Question: What is the filing due date as per the document?
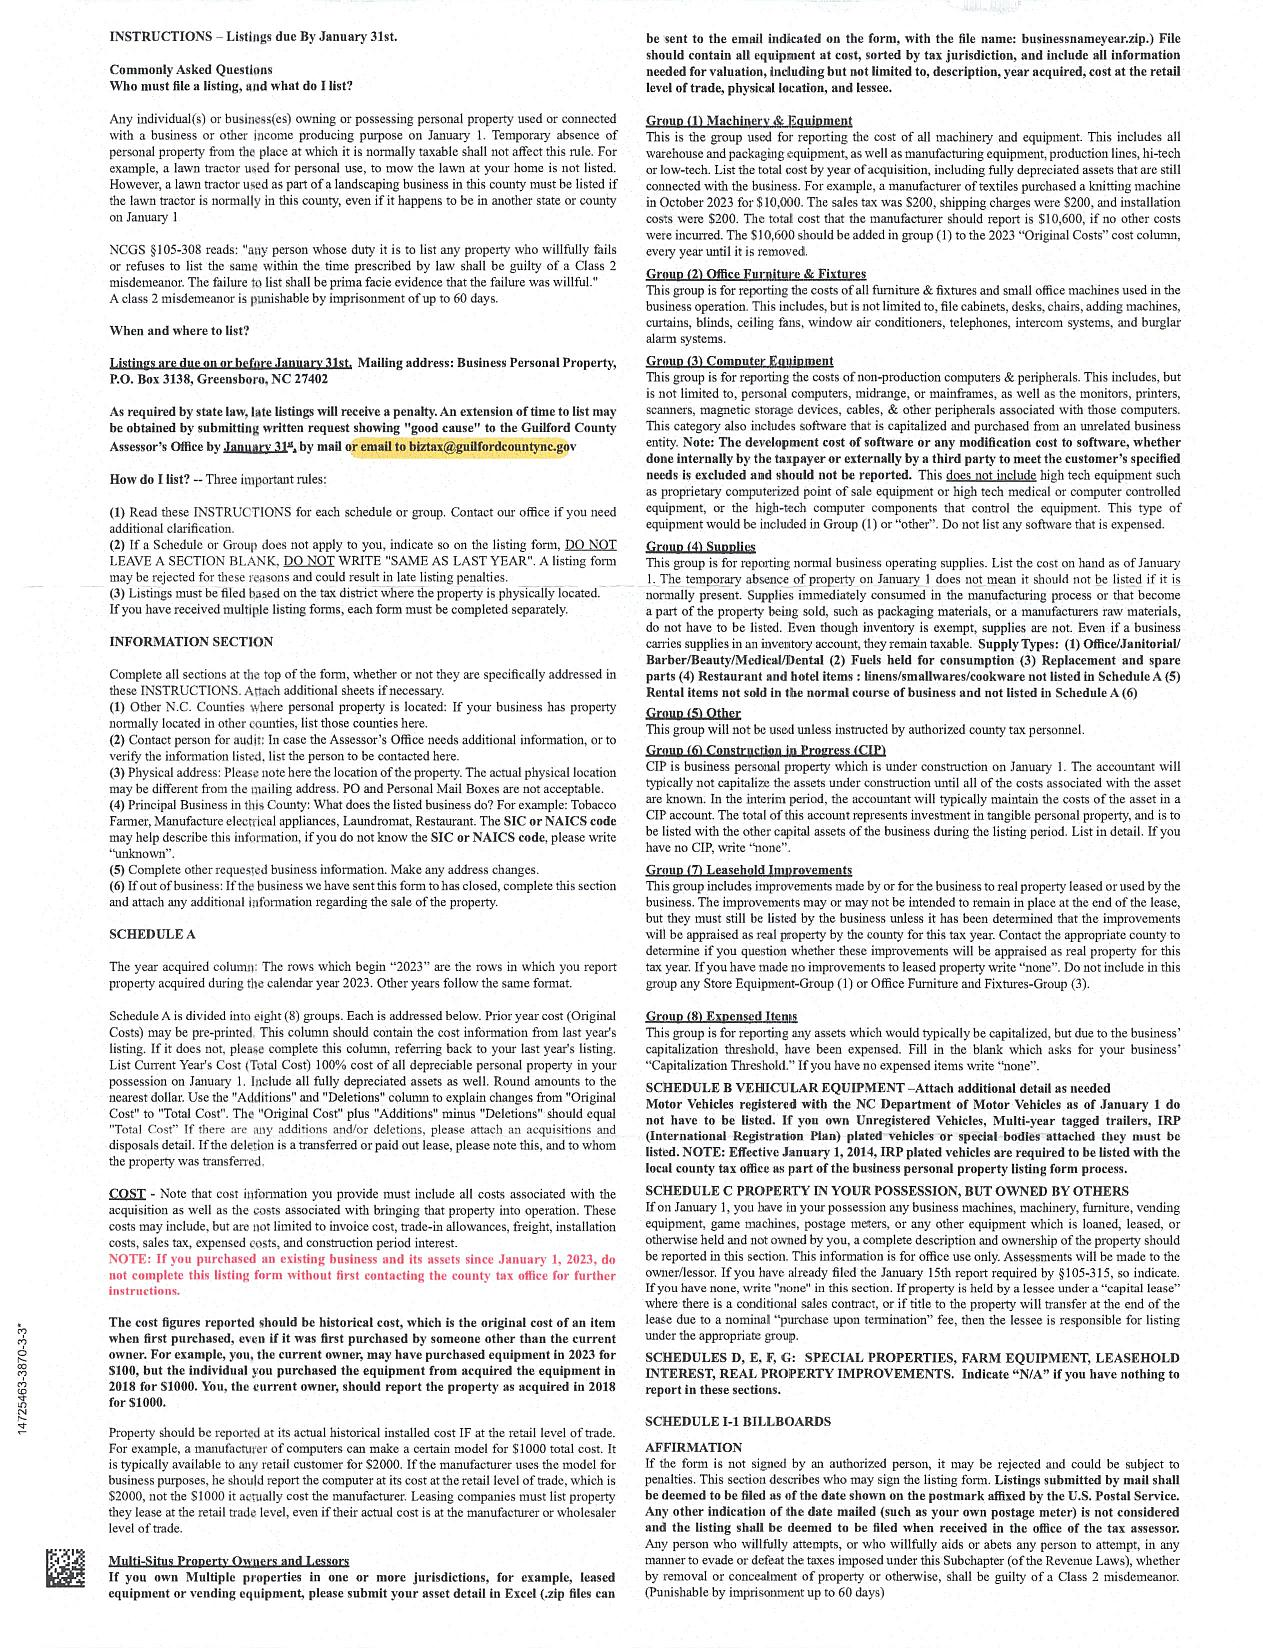
Answer: "January 31st"